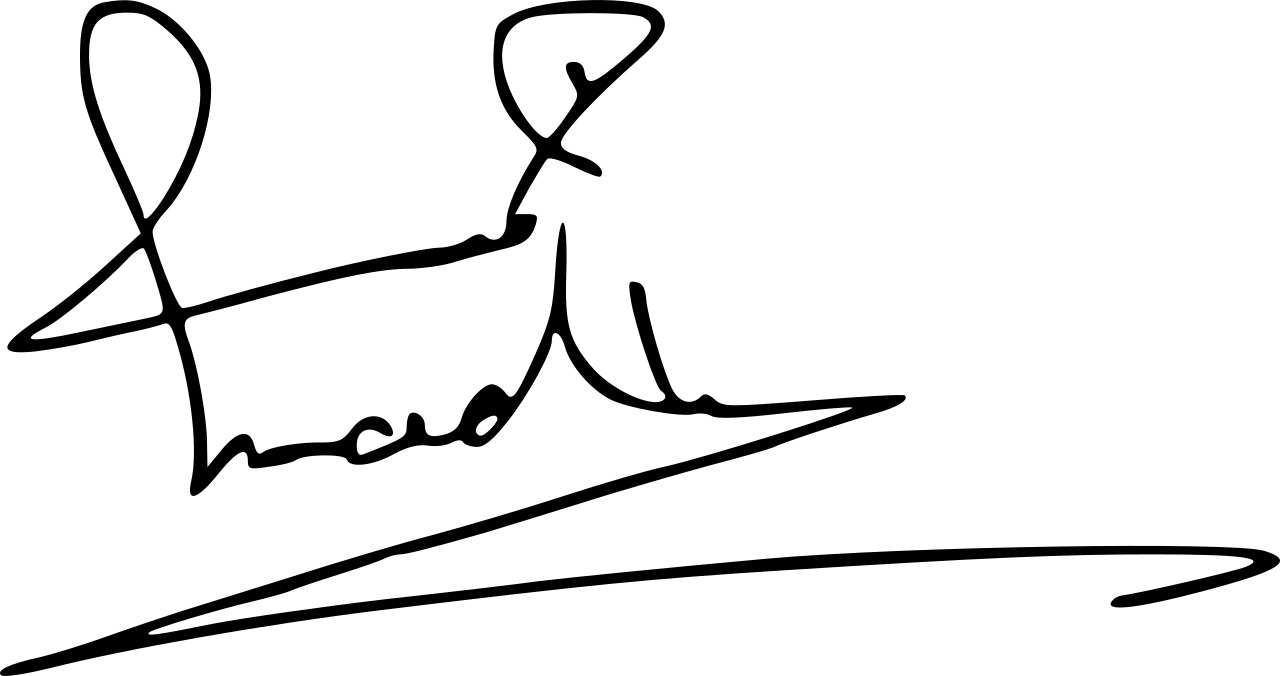
Signature of: ahmed al sharaa